Question: What appears to be the issue?
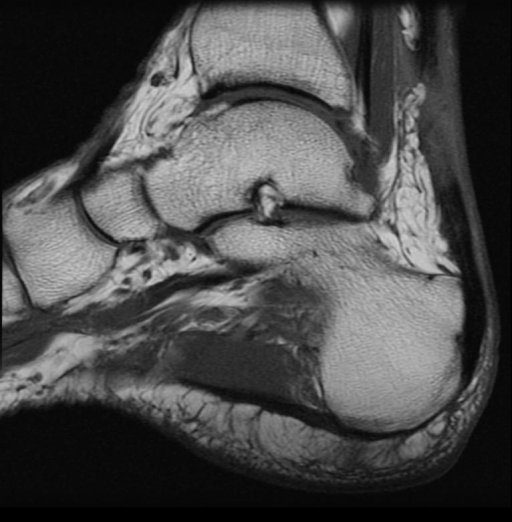
Answer: The findings suggest MRI: Proton density without fat sat axial shows medium signal intensity in the region of the Achilles tendon and fat obliteration
This medium signal intensity becomes high signal intensity on T2 weighted with fat sat, with extensive edema medial, lateral, and posterior to the tendon
T1 weighted sagittal reveals complete disruption approximately 5cm above the insertion site into the calcaneus.  This disruption approximately 4cm proximally.

Sonography: longitudinal image on sonogram in region of Achilles tendon demonstrating heterogeneous echotexture with posttraumatic inflammation and hemorrhage.. Sagittal T1-weighted MR image shows heterogeneous thickened Achilles tendon. This region became heterogeneously high signal intensity on STIR and T2-weighted and PD-density with fat sat MR images. These findings are consistent with a tear.. The patient might have a history of 70 y/o male who felt a “pop” two days prior to presentation and has had pain in region of right Achilles tendon since that time..